Question: What was observed in the imaging?
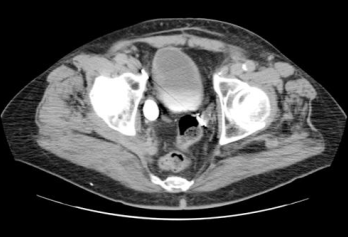
Answer: The imaging shows There is a lobular contour to the single right kidney with separate collecting systems which fuse proximally with congenital megaureter present distally. Note lobular contour to the single right kidney with separate collecting systems which fuse proximally with congenital megaureter present distally..